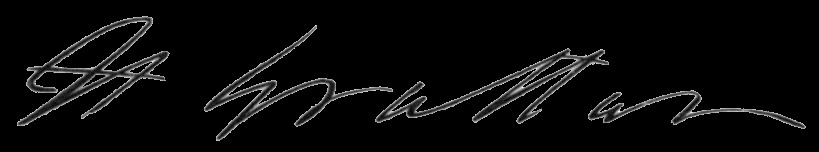
Signature of: henry grattan